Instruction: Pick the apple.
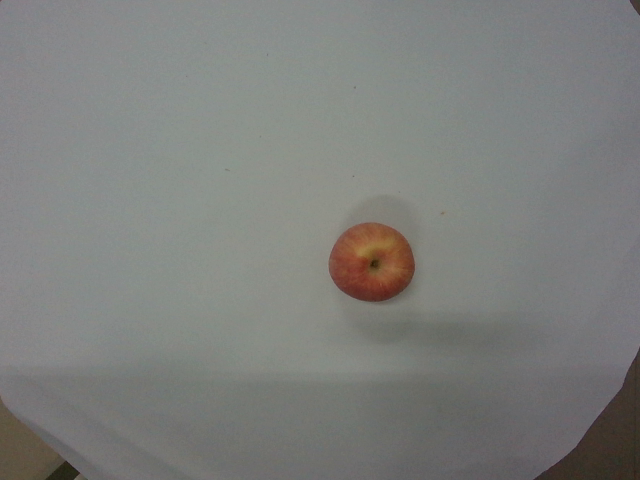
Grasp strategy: vertical